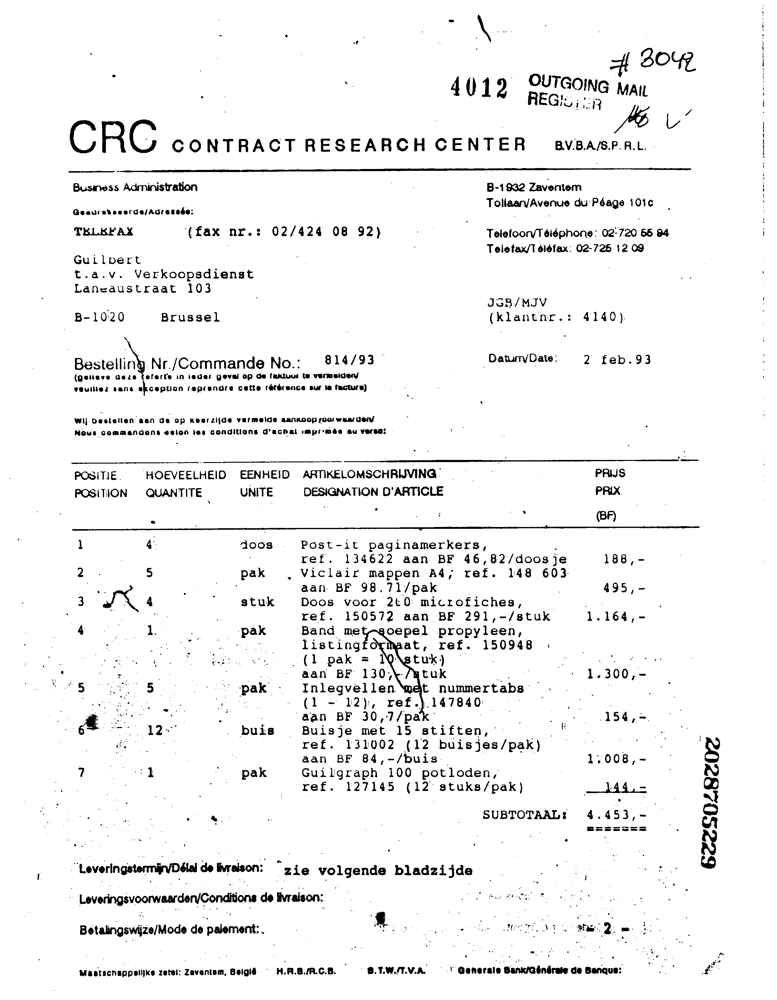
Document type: Invoice